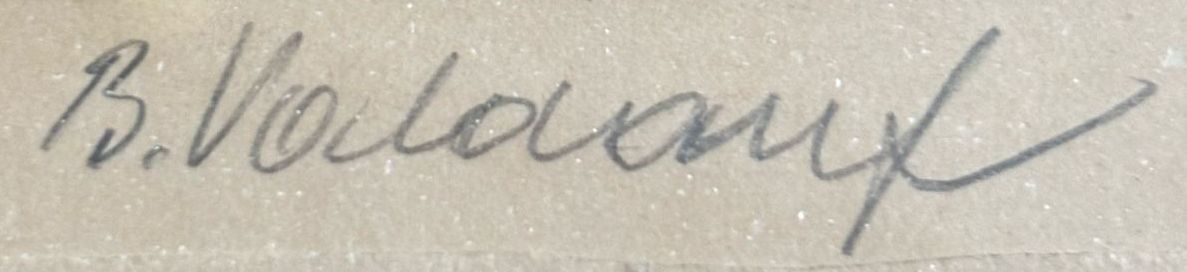
Signature of: bedřich valdauf